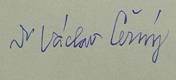
Signature of: václav černý